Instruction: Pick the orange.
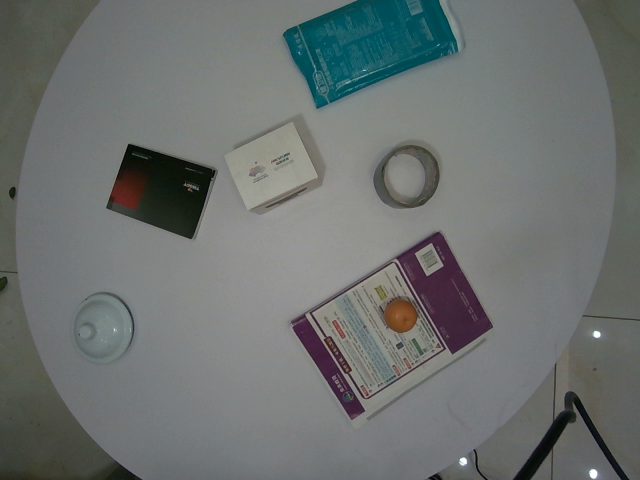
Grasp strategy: vertical